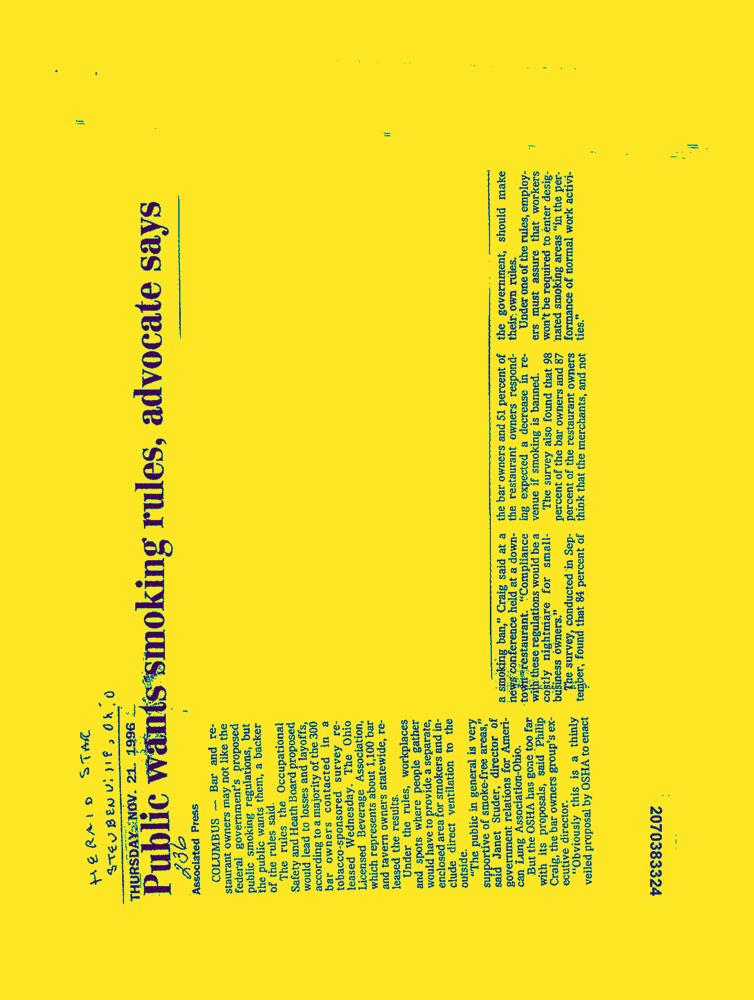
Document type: News-Article